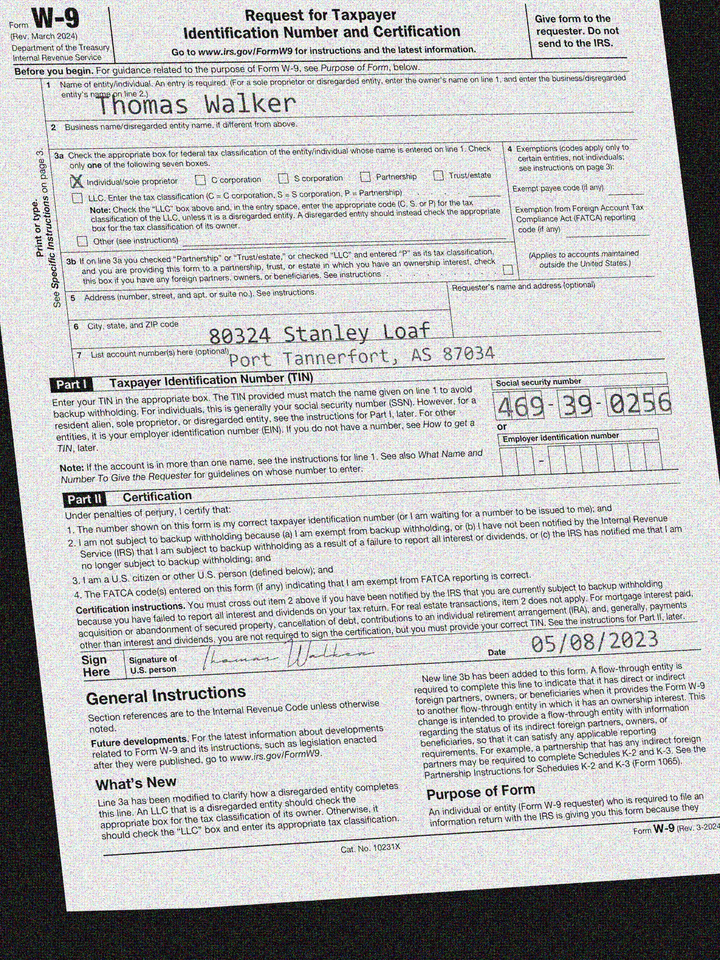
adr1: 80324 Stanley Loaf
adr2: Port Tannerfort, AS 87034
cbx: yes
ssn: 469390256
enm: Thomas Walker
sdt: 05/08/2023